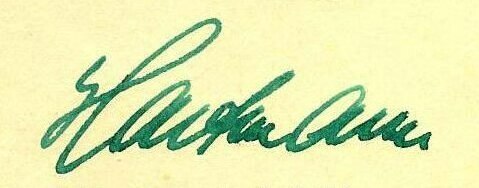
Signature of: werner hartmann